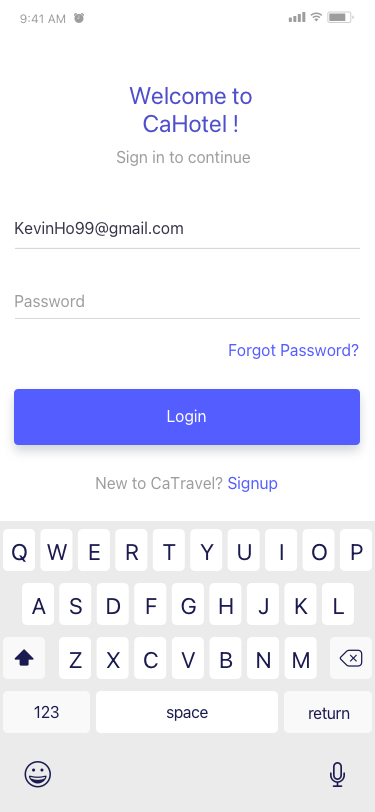
Text in this UI design:
KevinHo99@gmail.com
Password
Login
Forgot Password?
New to CaTravel? Signup
Welcome to
CaHotel !
Sign in to continue